Question: Which state is mentioned in the document?
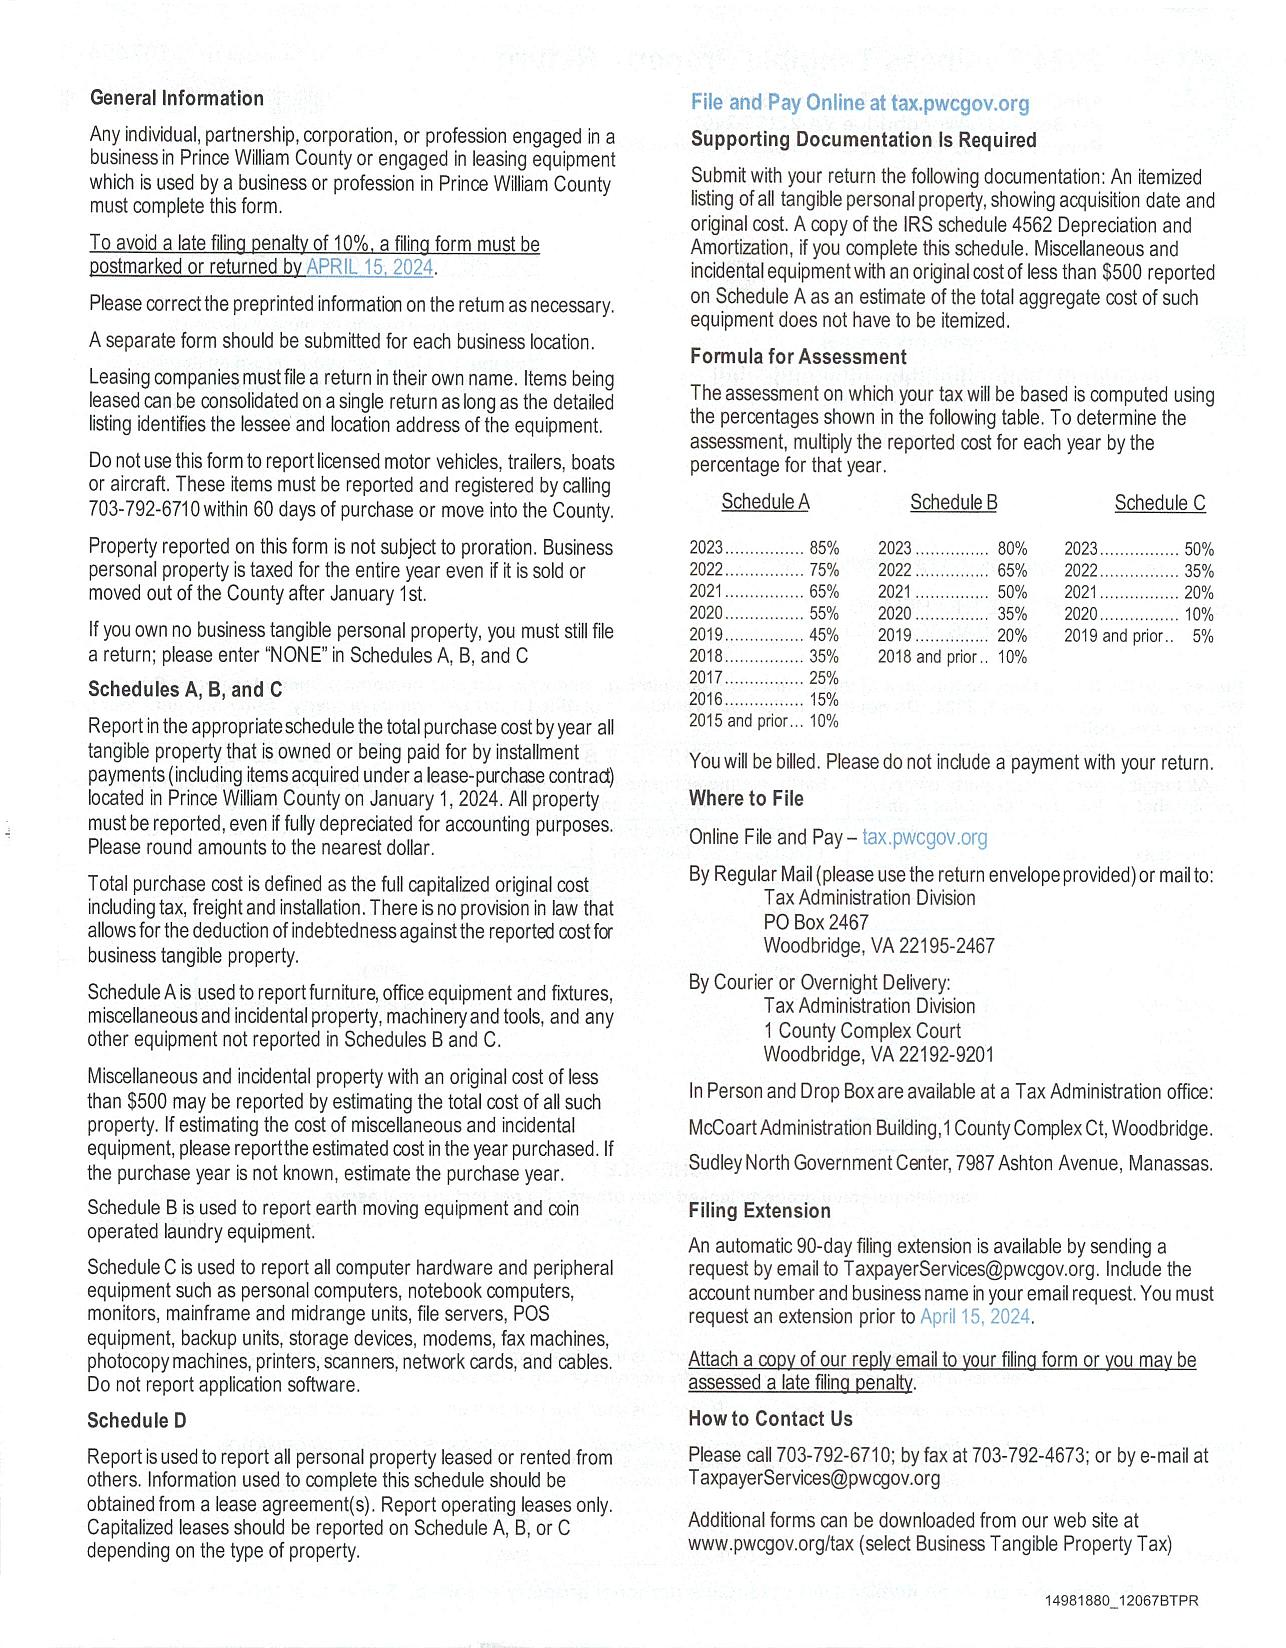
Answer: "VA"